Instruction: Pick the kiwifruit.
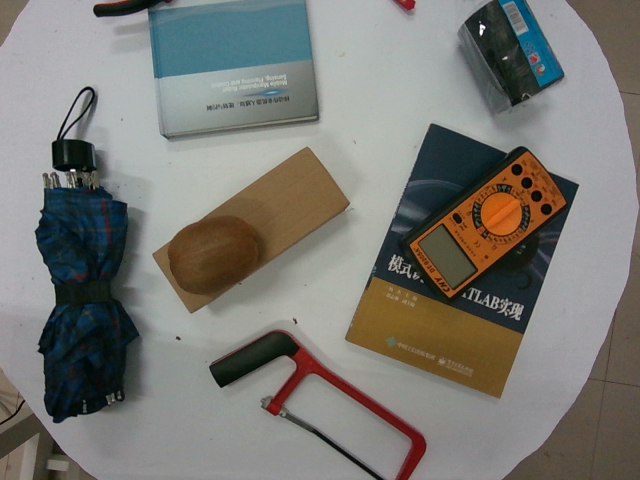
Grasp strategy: vertical